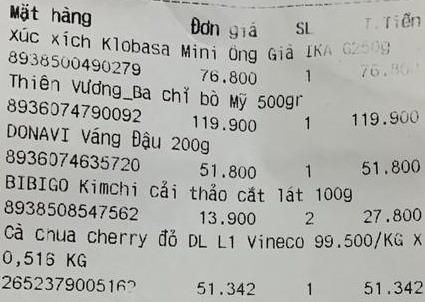
<table>
<tr>
<th>Mặt hàng</th>
<th>Đơn giá</th>
<th>SL</th>
<th>T.Tiền</th>
</tr>
<tr>
<td>Xúc xích Klobasa Mini ông Già IKA 250g 8938500490279</td>
<td>76.800</td>
<td>1</td>
<td>76.800</td>
</tr>
<tr>
<td>Thiên vương_Ba chỉ bò Mỹ 500gr 8936074790092</td>
<td>119.900</td>
<td>1</td>
<td>119.900</td>
</tr>
<tr>
<td>DONAVI váng Đậu 200g 8936074635720</td>
<td>51.800</td>
<td>1</td>
<td>51.800</td>
</tr>
<tr>
<td>BIBIGO Kimchi cải thảo cắt lát 100g 8938508547562</td>
<td>13.900</td>
<td>2</td>
<td>27.800</td>
</tr>
</table>
Cà chua cherry đỏ DL L1 Vineco 99.500/KG x 0,516 KG
2652379005162 51.342 1 51.342